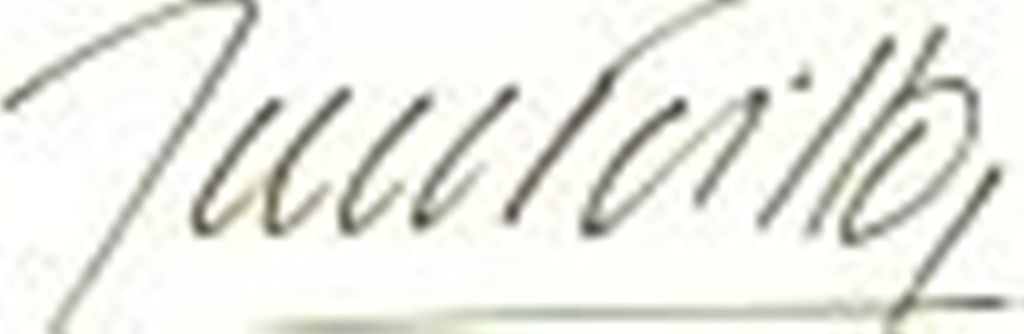
Signature of: josé lópez portillo